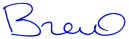
Signature of: brad hawkins